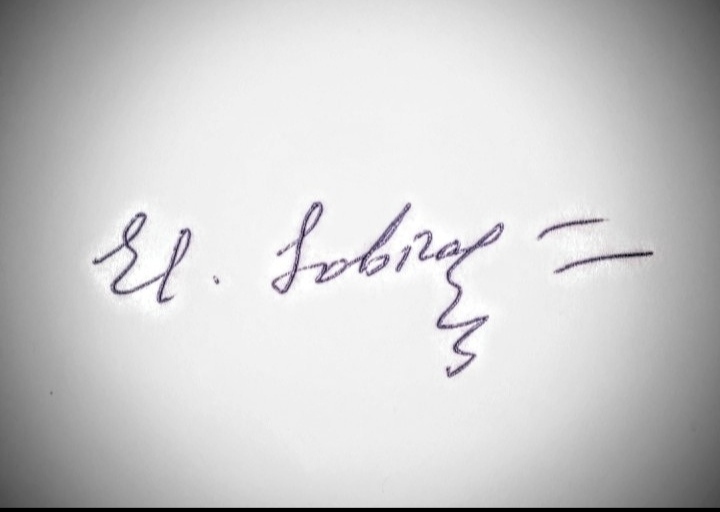
Signature of: eldar safarov